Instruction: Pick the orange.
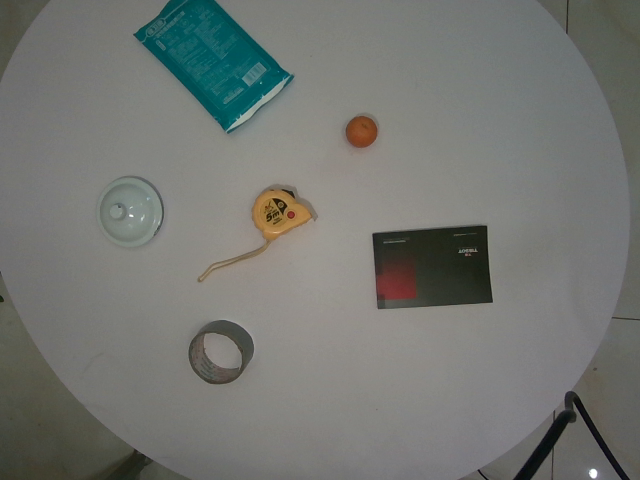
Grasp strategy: vertical